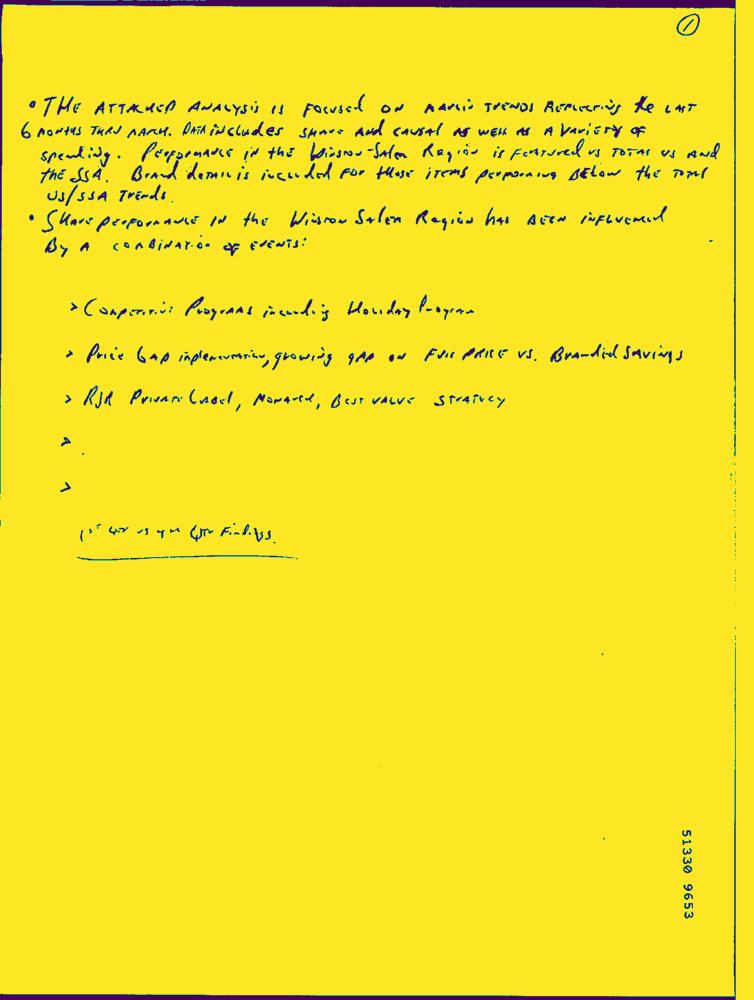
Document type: Hand-Written